Question: What type of tax is indicated in the document, personal property or real estate?
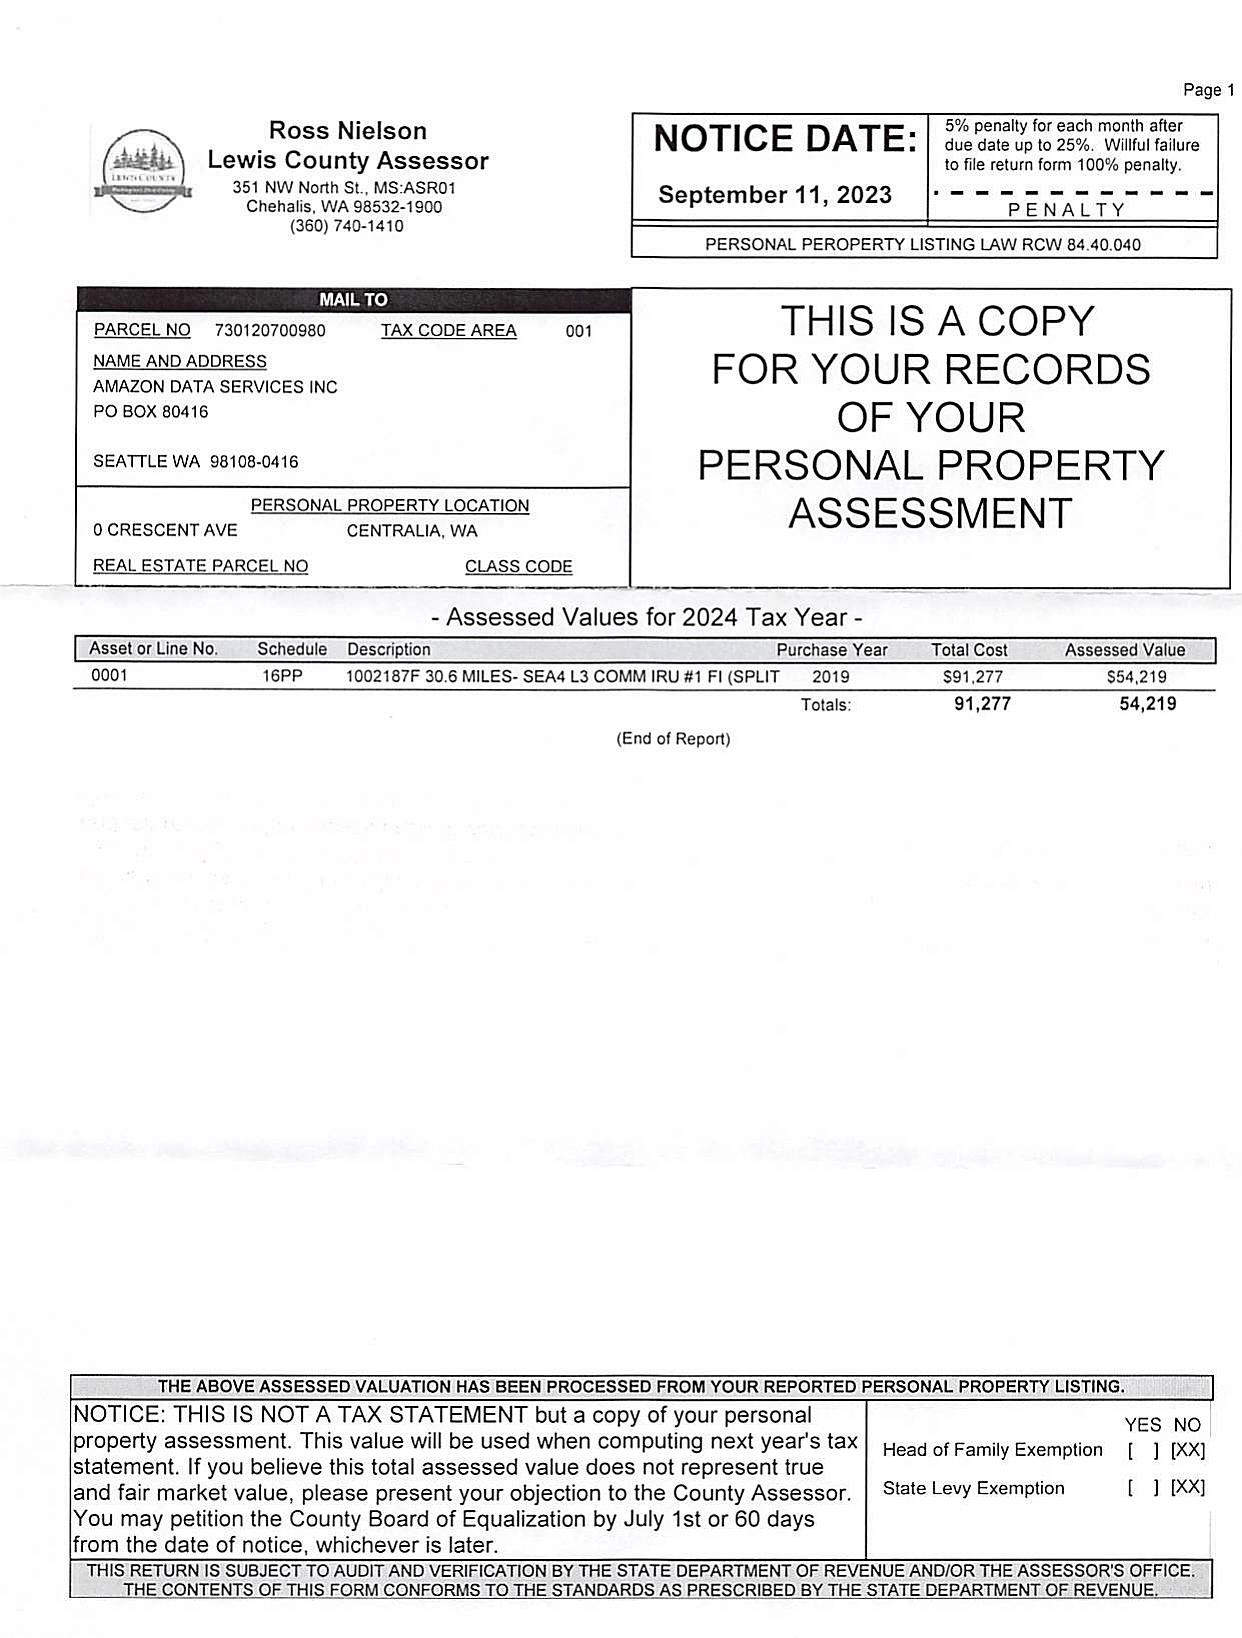
Answer: "Personal Property Tax"